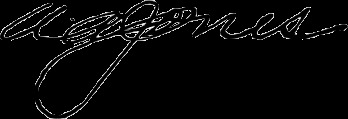
Signature of: andrieus a jones